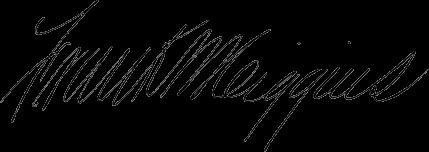
Signature of: frank wayland higgins